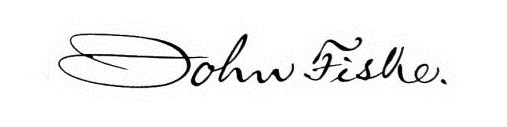
Signature of: john fiske